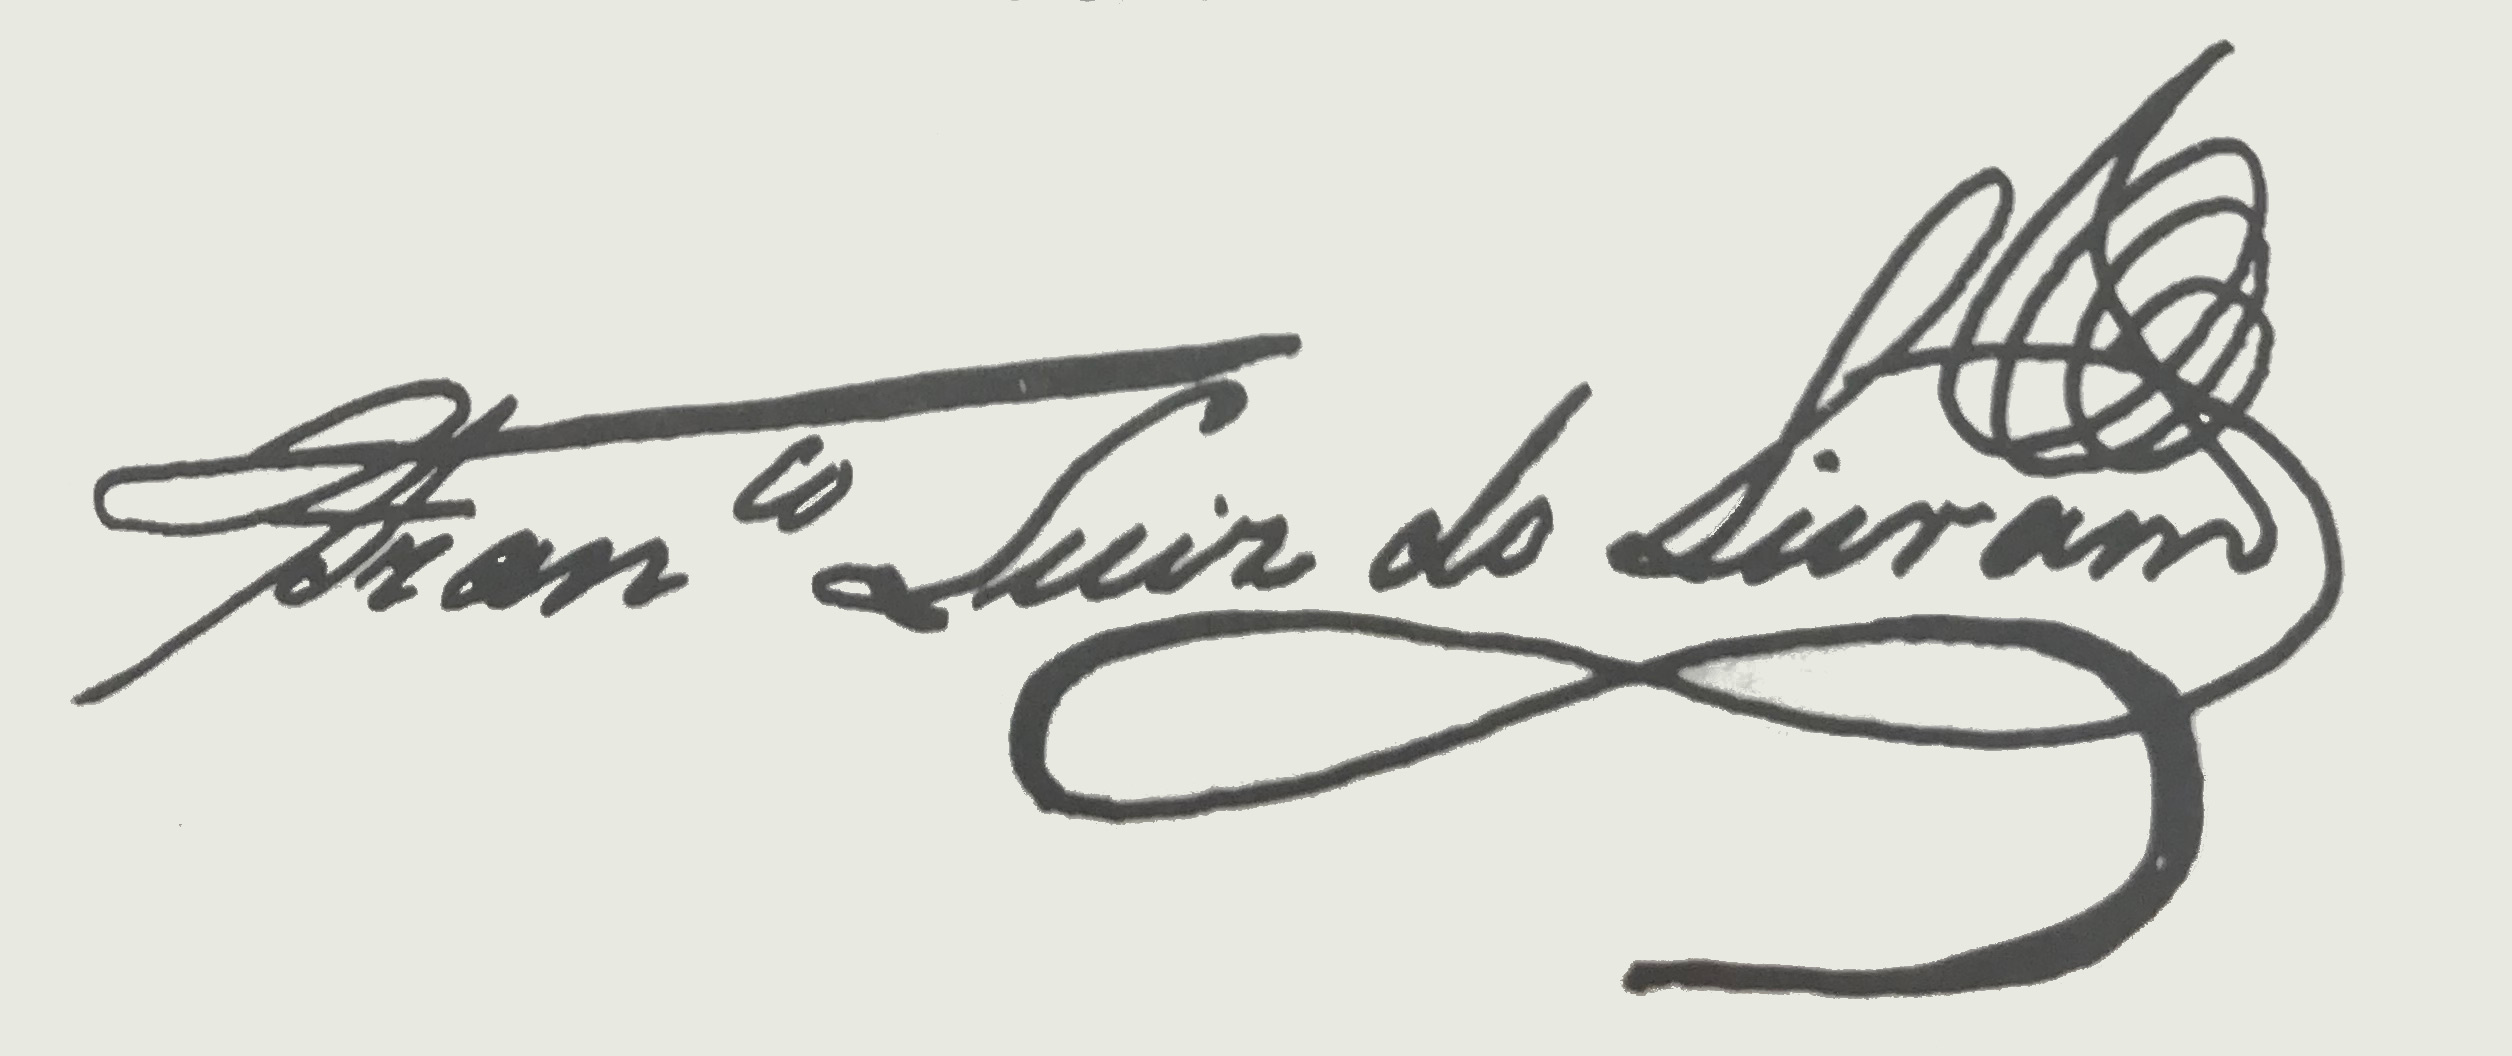
Signature of: francisco luís do livramento